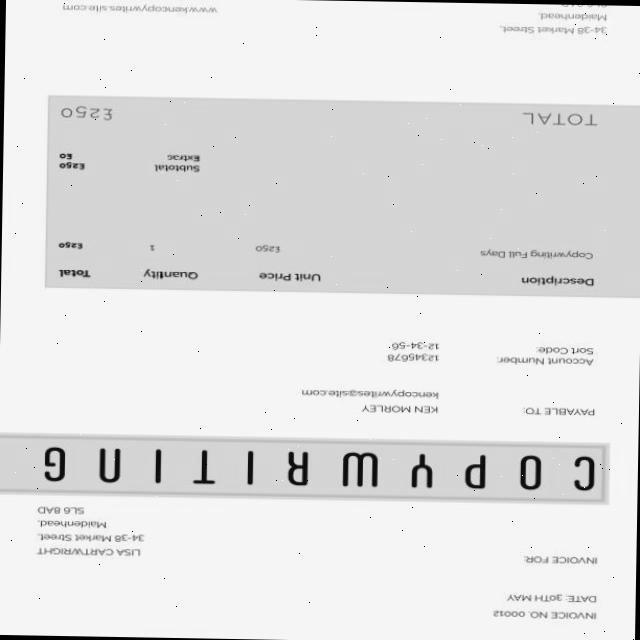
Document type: Invoice